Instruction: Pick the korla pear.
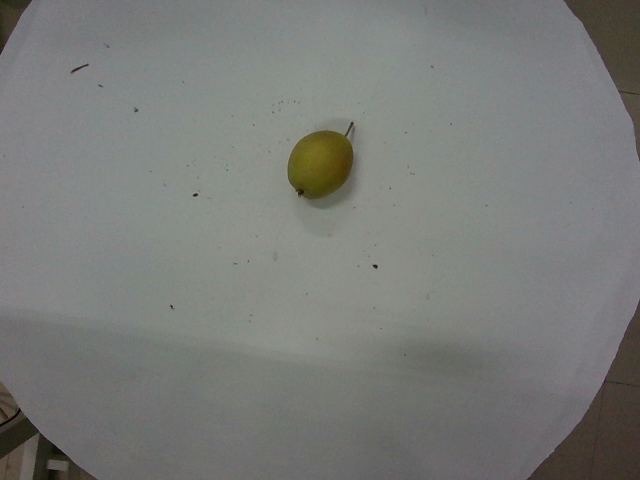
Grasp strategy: vertical